Question: In what way does the history help explain the case?
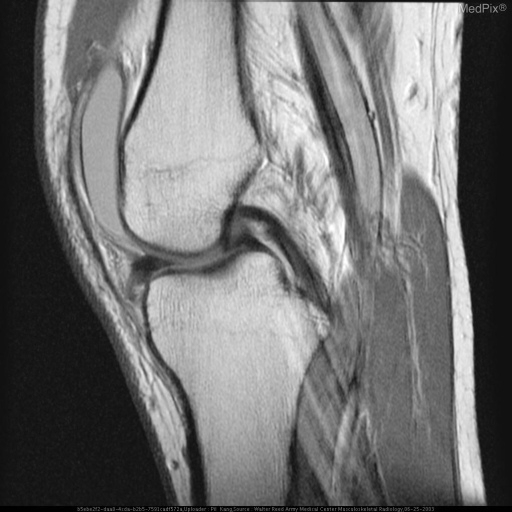
Answer: The patient's history of 26 y.o. male injuried in weekend football game is key in understanding the case.